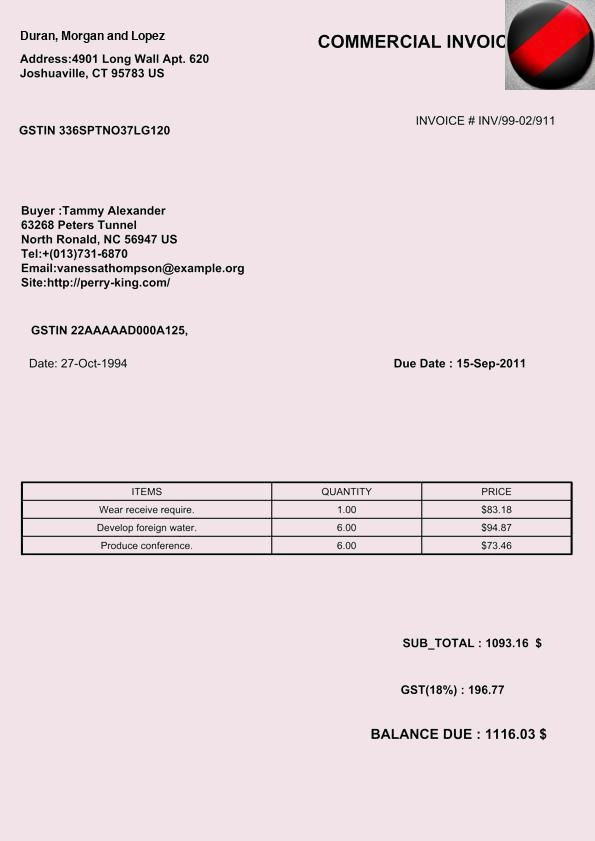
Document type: Invoice